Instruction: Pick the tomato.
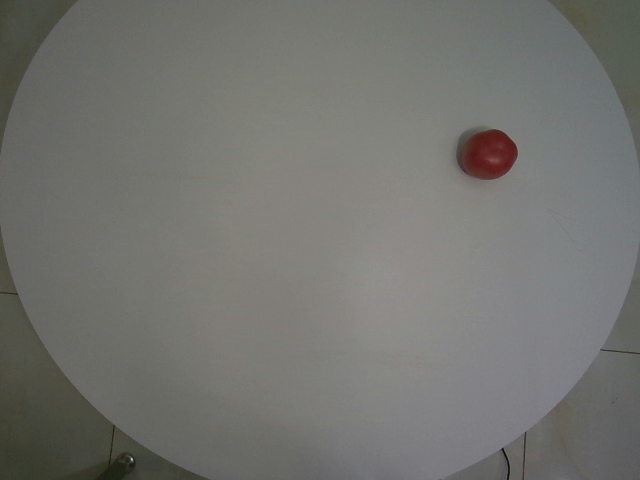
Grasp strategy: vertical